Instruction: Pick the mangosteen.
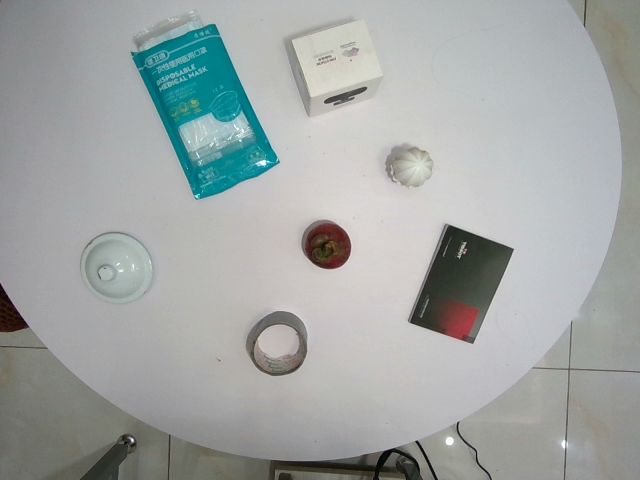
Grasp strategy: vertical